Question: What tax district, tax-rate area, or tax area code is specified in the document?
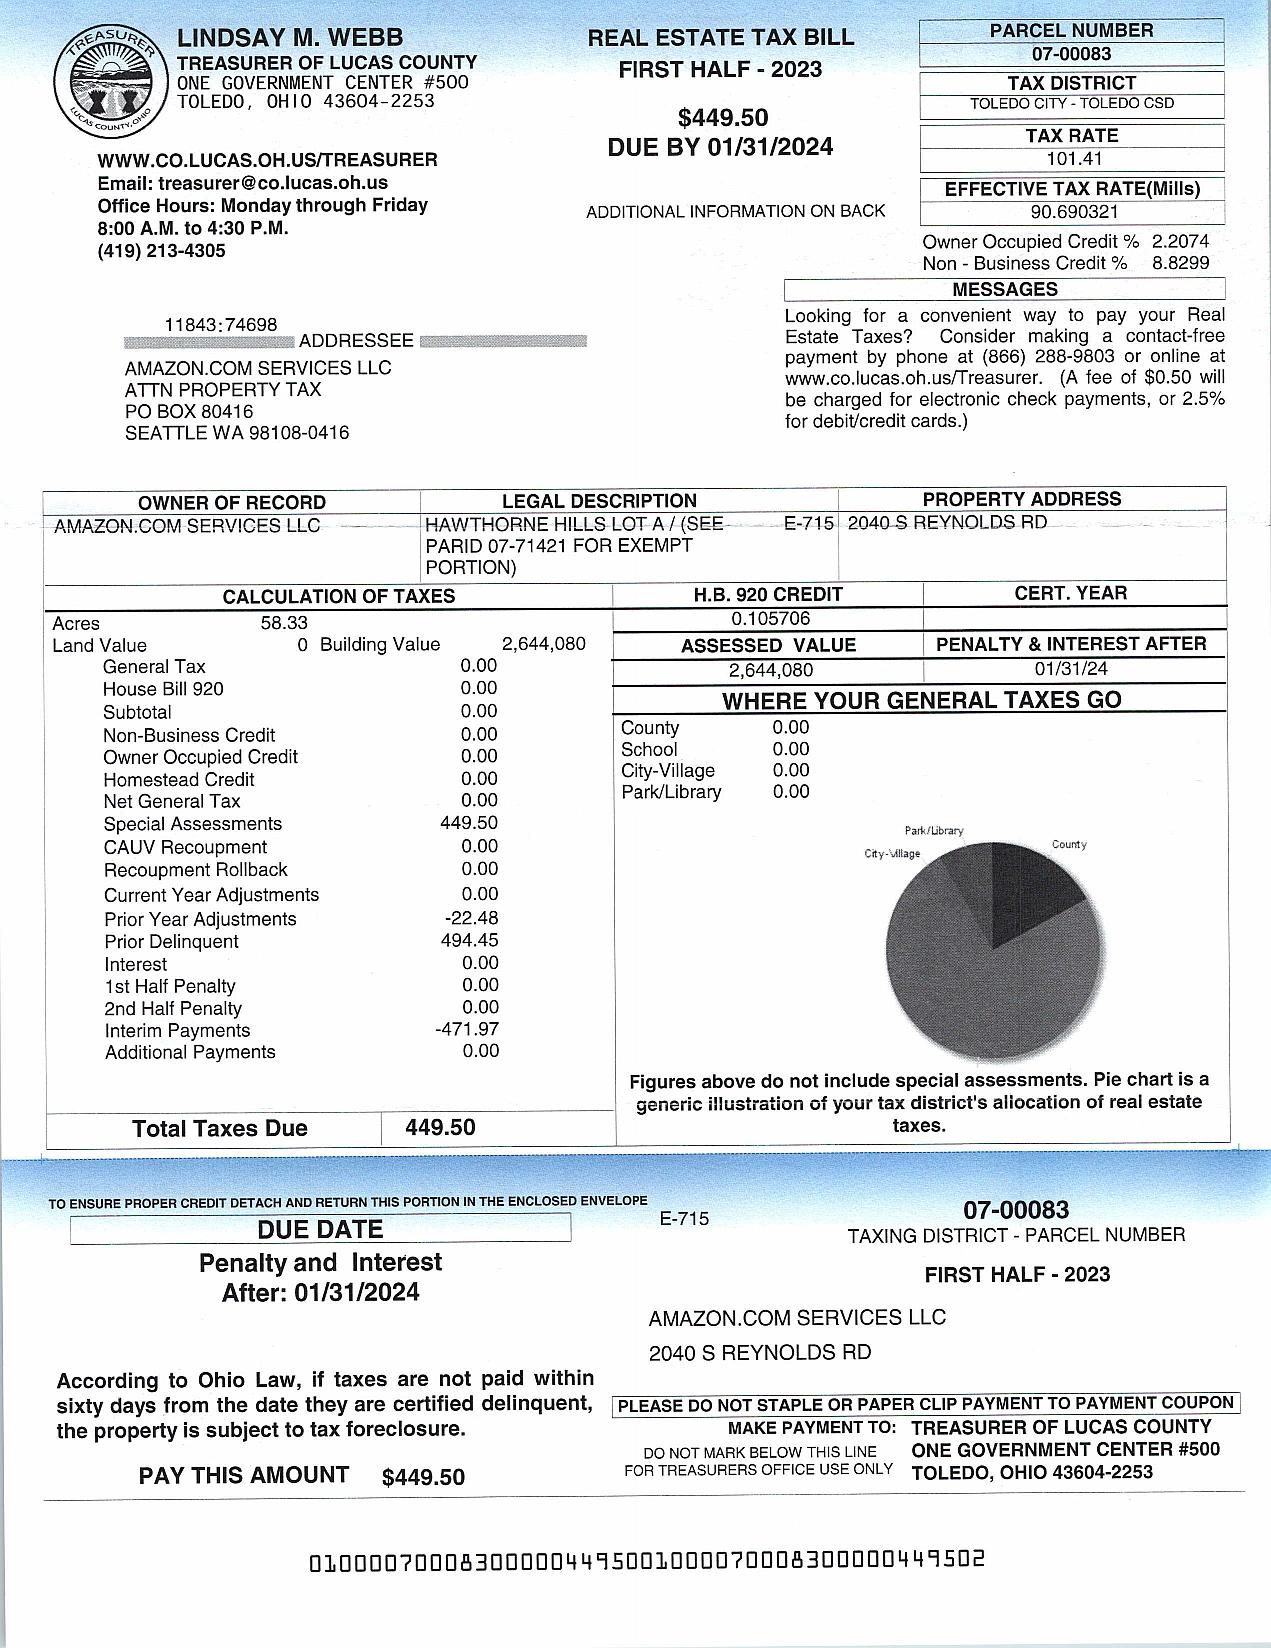
Answer: "TOLEDO CITY TOLEDO CSD"